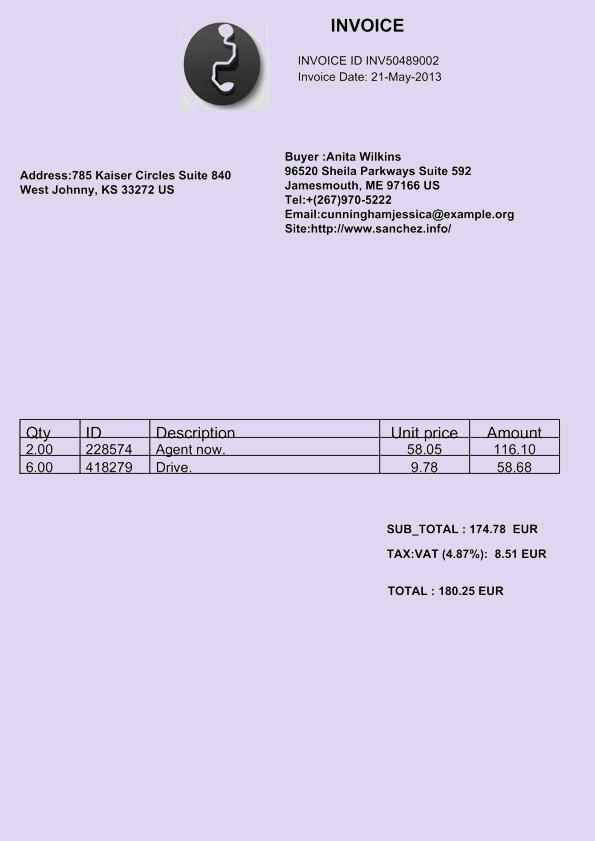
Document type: Invoice